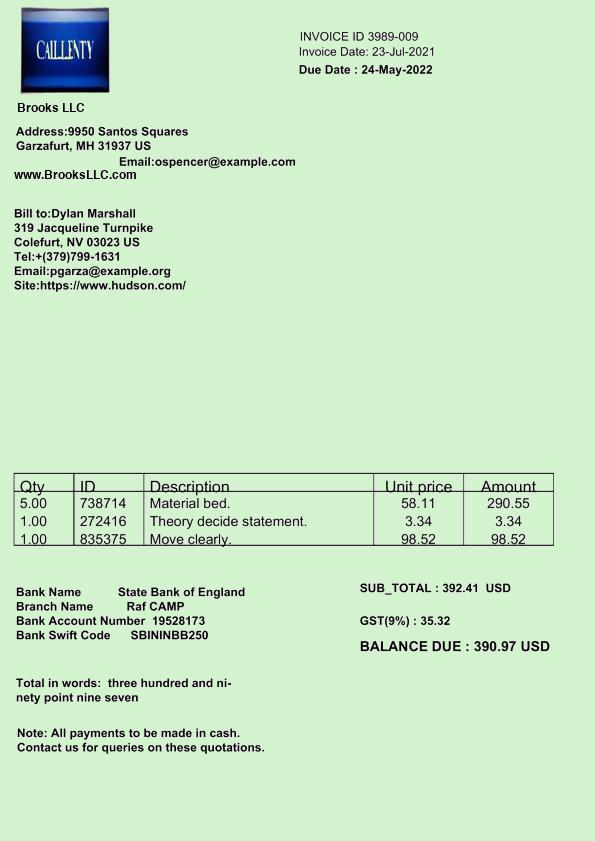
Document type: Invoice